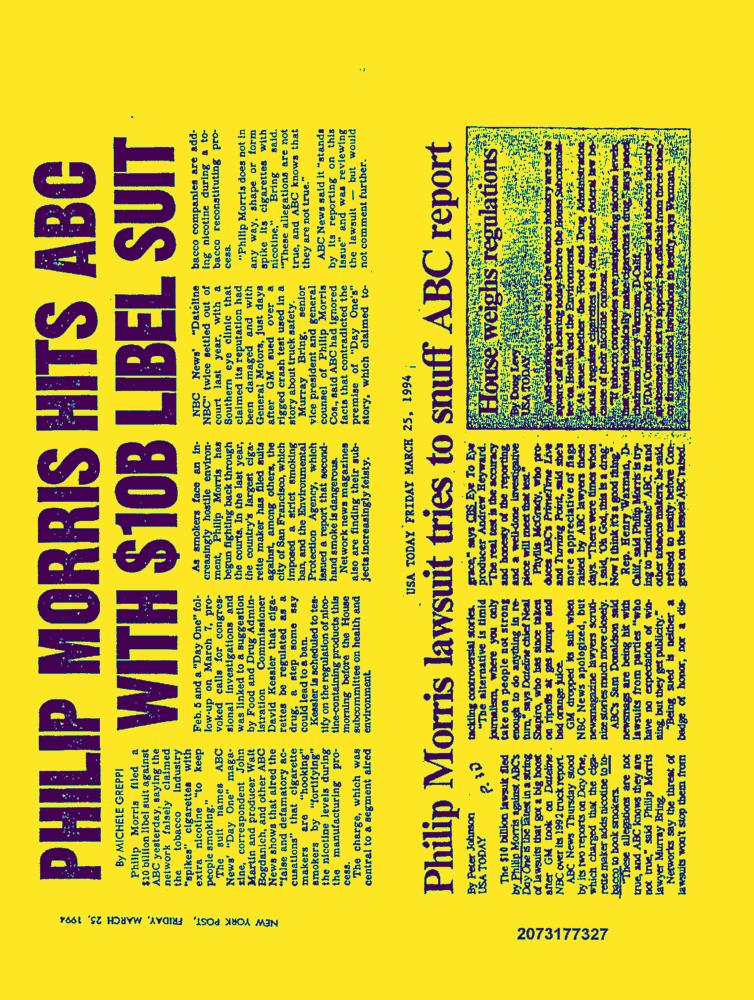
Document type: News-Article